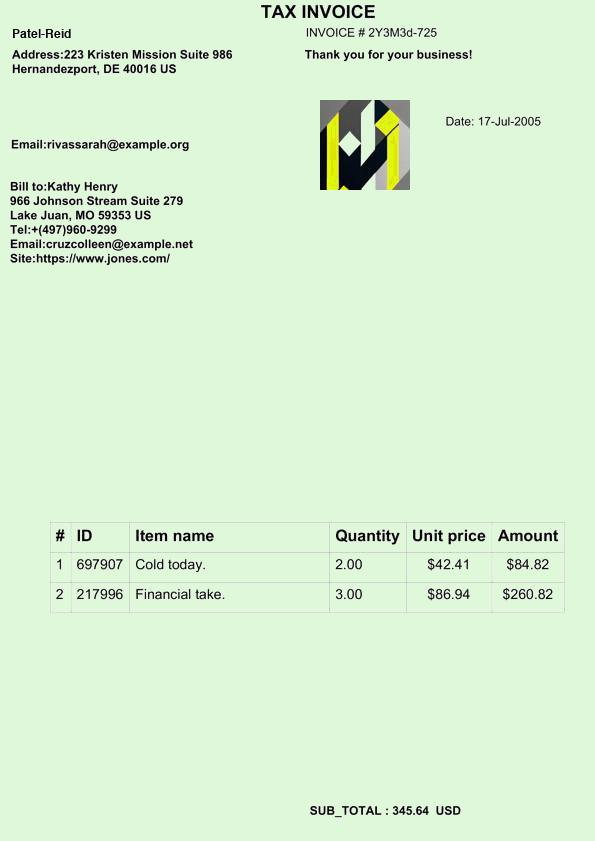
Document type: Invoice